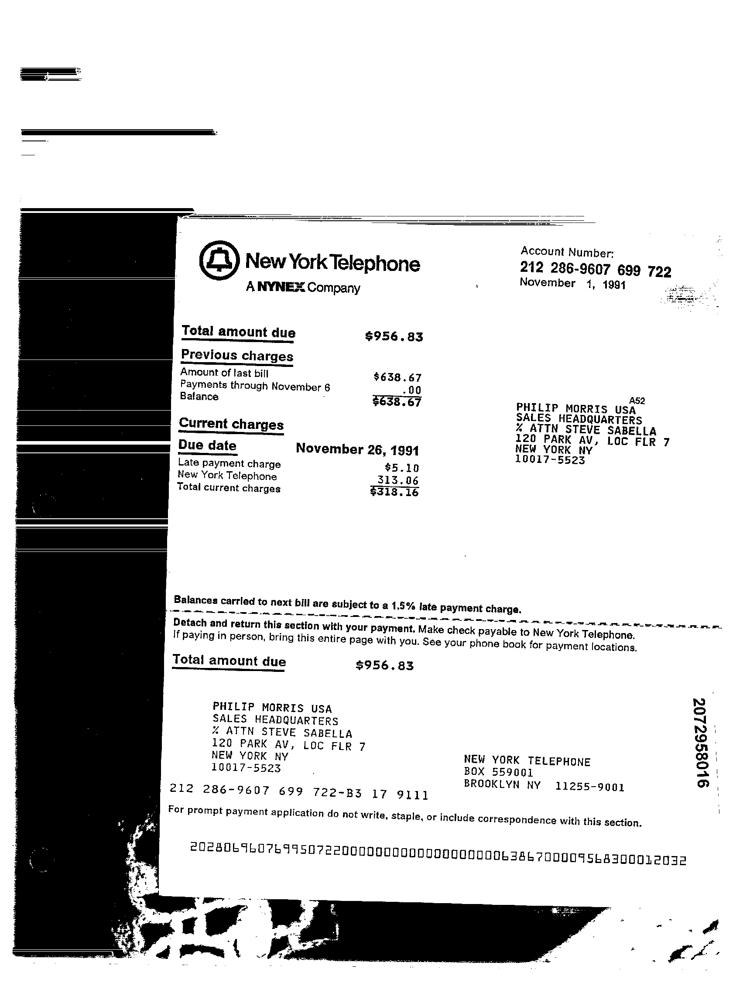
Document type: Invoice